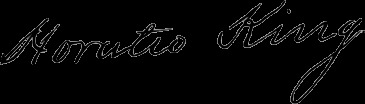
Signature of: horatio king